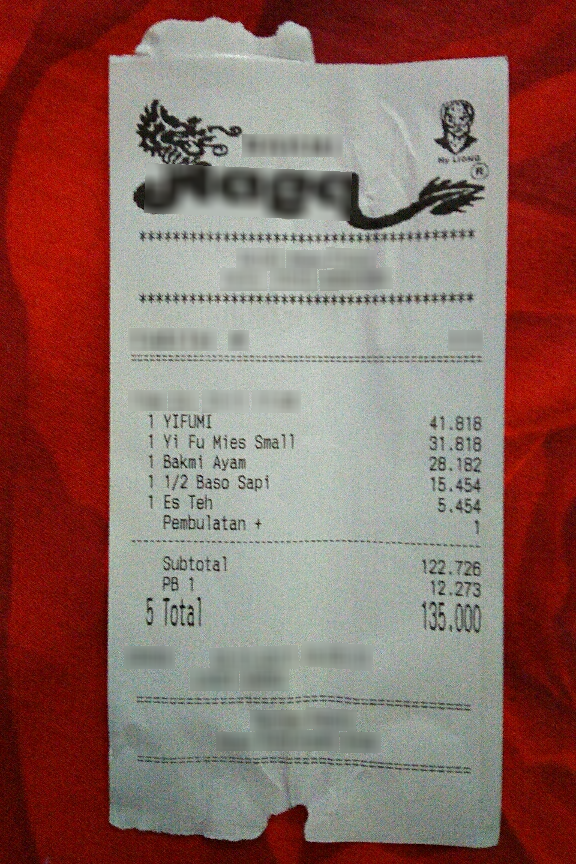
Number of items: 5
Subtotal: 122.726
Tax: 12.273
Other charges: 1
Total: 135.000
OCR text regions:
text: 5 Total
text: 1
text: YIFUMI
text: 41.818
text: 1
text: Yi
text: Fu
text: Mies
text: Small
text: 31.818
text: 1
text: Bakmi
text: Ayam
text: 28.182
text: 1
text: 1/2
text: Baso
text: Sapi
text: 15.454
text: 1
text: Es
text: Teh
text: 5,454
text: Subtotal
text: 122.726
text: Pembulatan
text: +
text: 1
text: PB
text: 1
text: 12.273
text: 135.000